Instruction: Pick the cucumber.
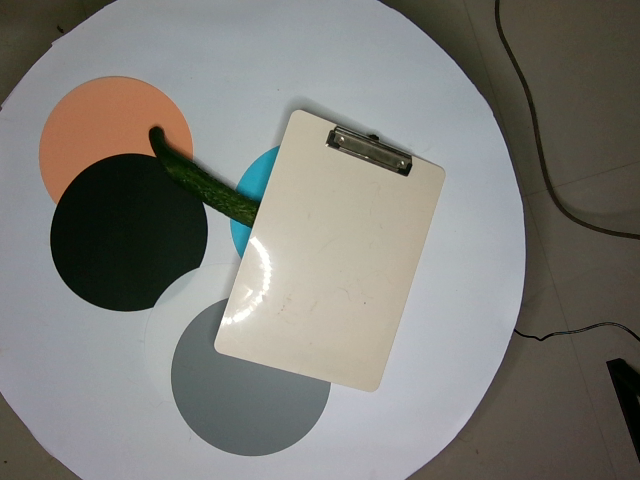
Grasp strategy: vertical